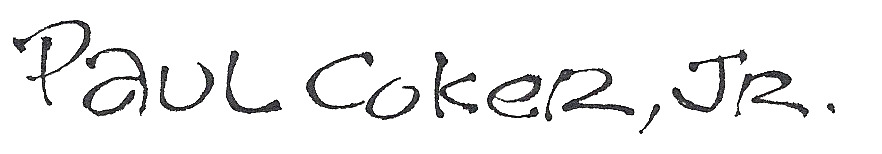
Signature of: paul coker